Question: What was observed in the imaging?
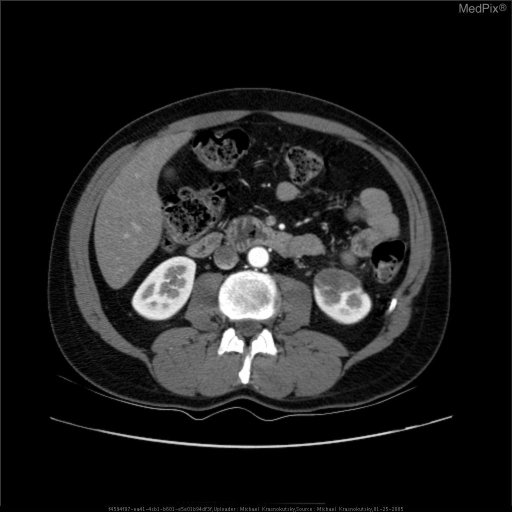
Answer: The imaging shows CT of the kidneys with IV contrast demonstrates large segmental area of non enhancement in the anterior left kidney.  There is a very thin rim of enhancement in the outer most cortex which has blood supply from the capsular vascular branches. CT scan through the lower pole of the left kidney demonstrates a segmental area of decreased enhancement.  A very thin cortical rim enhancement is seen..